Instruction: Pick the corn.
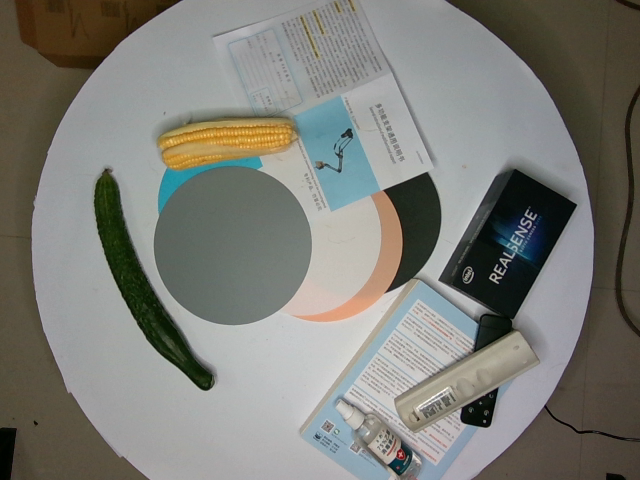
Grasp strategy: vertical